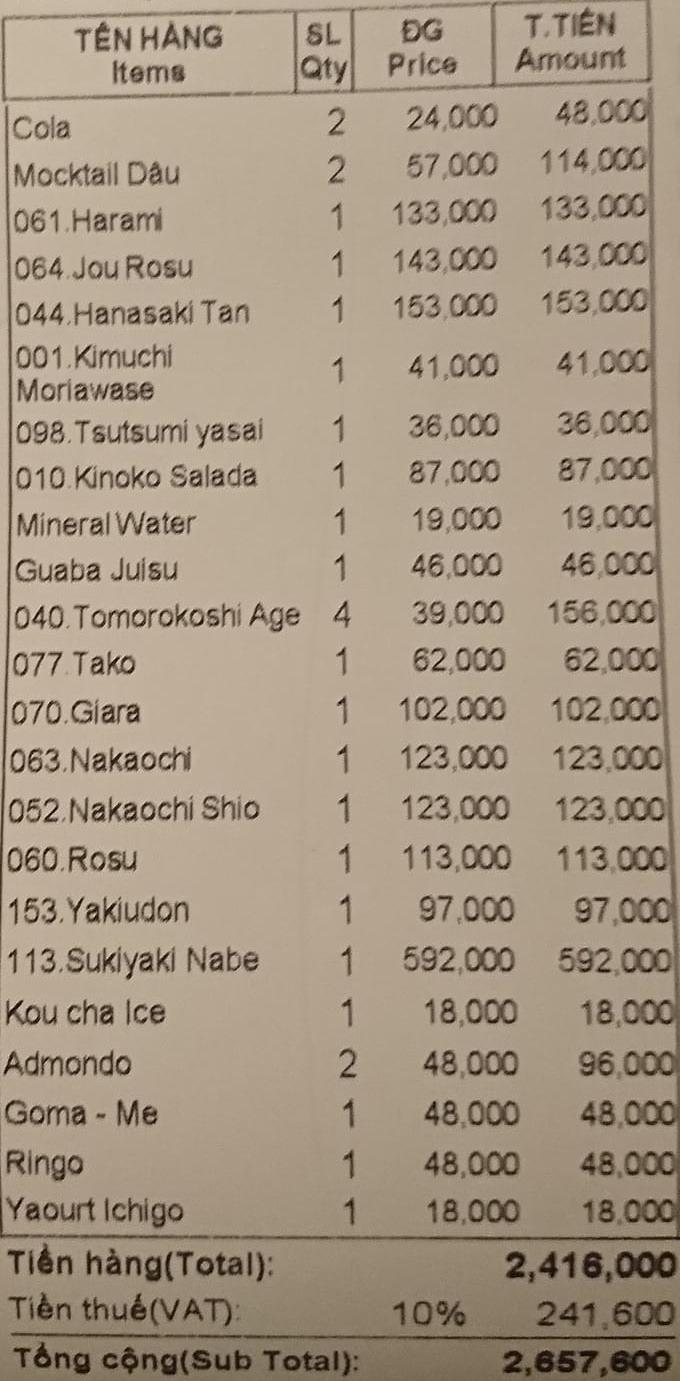
<table>
<tr>
<th>TÊN HÀNG<br>Items</th>
<th>SL<br>Qty</th>
<th>ĐG<br>Price</th>
<th>T.TIÊN<br>Amount</th>
</tr>
<tr>
<td>Cola</td>
<td>2</td>
<td>24,000</td>
<td>48,000</td>
</tr>
<tr>
<td>Mocktail Dâu</td>
<td>2</td>
<td>57,000</td>
<td>114,000</td>
</tr>
<tr>
<td>061.Harami</td>
<td>1</td>
<td>133,000</td>
<td>133,000</td>
</tr>
<tr>
<td>064. Jou Rosu</td>
<td>1</td>
<td>143,000</td>
<td>143,000</td>
</tr>
<tr>
<td>044.Hanasaki Tan</td>
<td>1</td>
<td>153,000</td>
<td>153,000</td>
</tr>
<tr>
<td>001.Kimuchi<br>Moriawase</td>
<td>1</td>
<td>41,000</td>
<td>41,000</td>
</tr>
<tr>
<td>098.Tsutsumi yasai</td>
<td>1</td>
<td>36,000</td>
<td>36,000</td>
</tr>
<tr>
<td>010.Kinoko Salada</td>
<td>1</td>
<td>87,000</td>
<td>87,000</td>
</tr>
<tr>
<td>Mineral Water</td>
<td>1</td>
<td>19,000</td>
<td>19,000</td>
</tr>
<tr>
<td>Guaba Julsu</td>
<td>1</td>
<td>46,000</td>
<td>46,000</td>
</tr>
<tr>
<td>040.Tomorokoshi Age</td>
<td>4</td>
<td>39,000</td>
<td>156,000</td>
</tr>
<tr>
<td>077 Tako</td>
<td>1</td>
<td>62,000</td>
<td>62,000</td>
</tr>
<tr>
<td>070.Giara</td>
<td>1</td>
<td>102,000</td>
<td>102,000</td>
</tr>
<tr>
<td>063.Nakaochi</td>
<td>1</td>
<td>123,000</td>
<td>123,000</td>
</tr>
<tr>
<td>052.Nakaochi Shio</td>
<td>1</td>
<td>123,000</td>
<td>123,000</td>
</tr>
<tr>
<td>060.Rosu</td>
<td>1</td>
<td>113,000</td>
<td>113,000</td>
</tr>
<tr>
<td>153.Yakiudon</td>
<td>1</td>
<td>97,000</td>
<td>97,000</td>
</tr>
<tr>
<td>113.Sukiyaki Nabe</td>
<td>1</td>
<td>592,000</td>
<td>592,000</td>
</tr>
<tr>
<td>Kou cha Ice</td>
<td>1</td>
<td>18,000</td>
<td>18,000</td>
</tr>
<tr>
<td>Admondo</td>
<td>2</td>
<td>48,000</td>
<td>96,000</td>
</tr>
<tr>
<td>Goma - Me</td>
<td>1</td>
<td>48,000</td>
<td>48,000</td>
</tr>
<tr>
<td>Ringo</td>
<td>1</td>
<td>48,000</td>
<td>48,000</td>
</tr>
<tr>
<td>Yaourt Ichigo</td>
<td>1</td>
<td>18,000</td>
<td>18,000</td>
</tr>
</table>

Tiền hàng(Total): 2,416,000
Tiền thuế(VAT): 10% 241,600
Tổng cộng(Sub Total): 2,657,600